Question: What do the imaging results show?
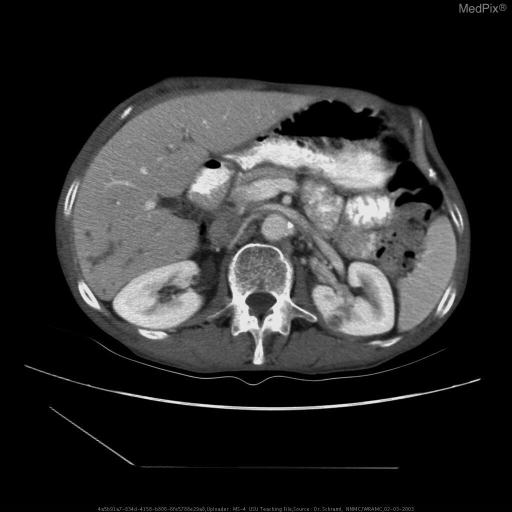
Answer: The imaging shows •  CXR:
Large destructive left apical mass involving the chest wall.  There is vertebral destruction, pleural metastasis, lymphadenopathy, and a contralateral lung nodules.

•  CT:
1) Large left upper lobe mass with adjacent chest wall invasion with bony destruction and vertebral body destruction.  Multiple left lingular segment masses
2) Right upper lobe mass with adjacent air space disease
3) Mediastinal and left hilar adenopathy
4) Right liver lobe ductal dilatation
5) Right adrenal mass enlargement
6) Left kidney mass

•  PET:
1) Malignant neoplasm extensively involving the apical posterior segment of the left upper lobe and extending locally into the mediastinum and the chest wall.  No discontinuous foci within the mediastinum or cervical region specifically to suggest metastatic disease to the lymph nodes.  Several satellite nodules in the left mid lung field and possible nodular metastases to left mid ribs. CT:
1) Large left upper lobe mass with adjacent chest wall invasion with bony destruction and vertebral body destruction.  Multiple left lingular segment masses
2) Right upper lobe mass with adjacent air space disease
3) Mediastinal and left hilar adenopathy
4) Right liver lobe ductal dilatation
5) Right adrenal mass enlargement
6) Left kidney mass.